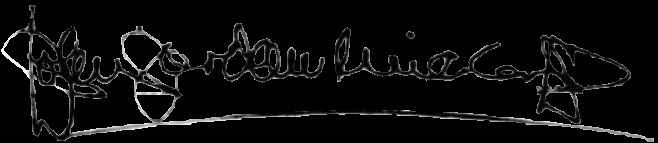
Signature of: john j wicker jr